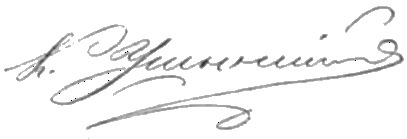
Signature of: konstantin ushinsky